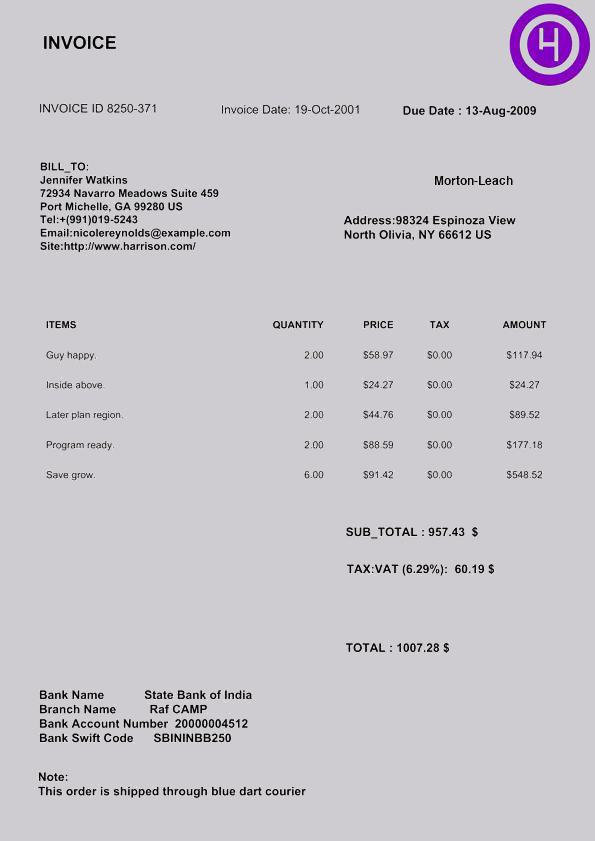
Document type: Invoice